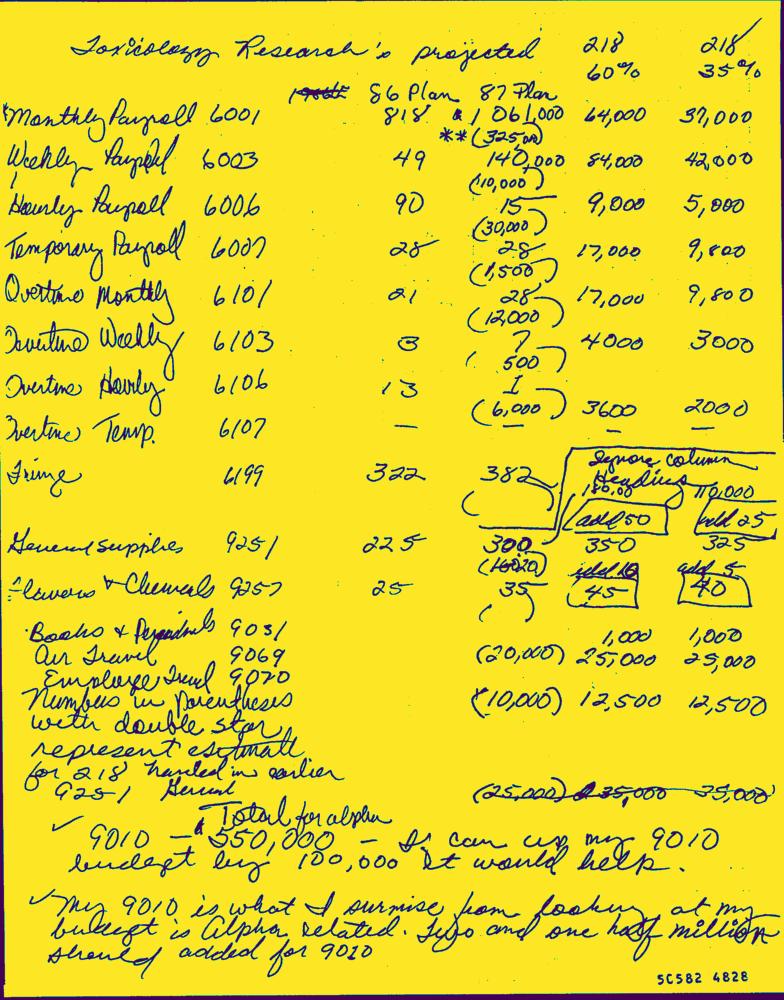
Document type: Hand-Written